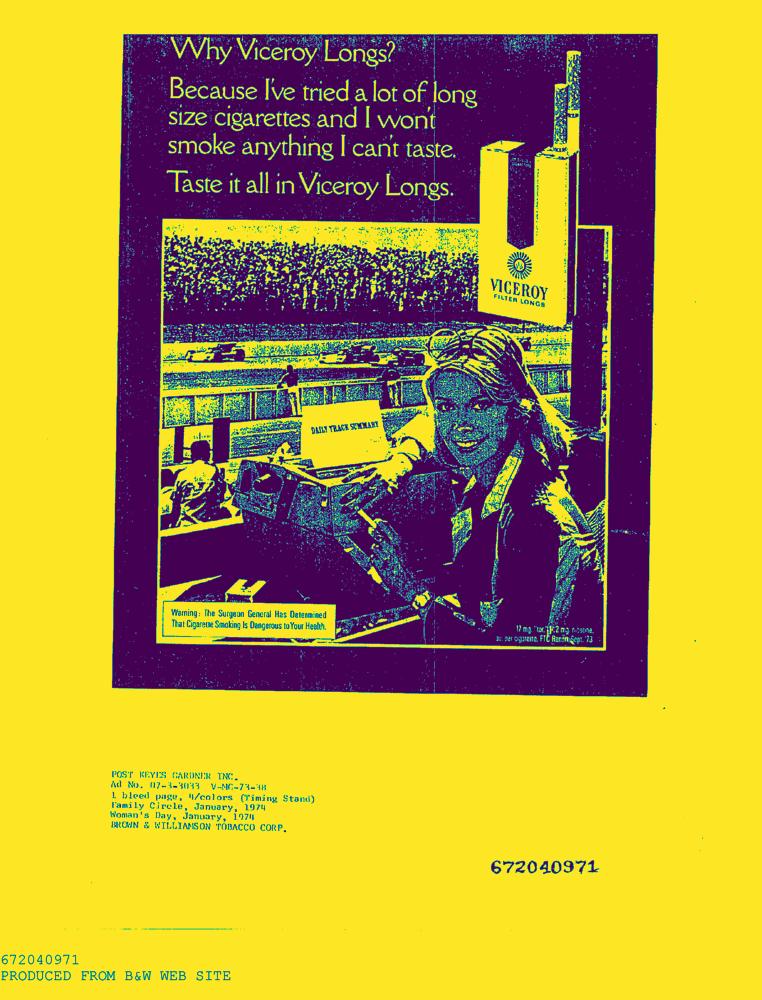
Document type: AD